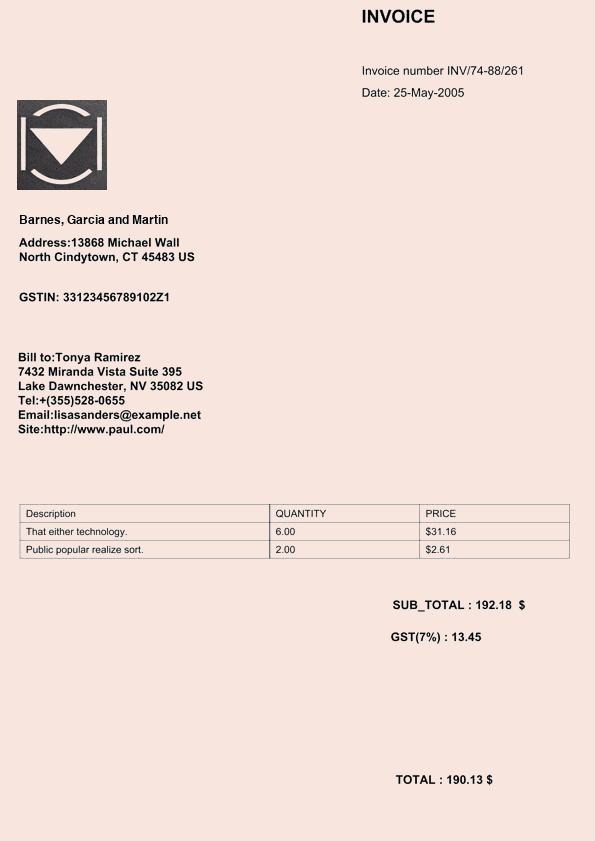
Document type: Invoice